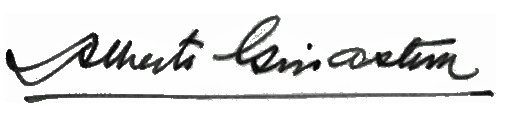
Signature of: alberto ginastera